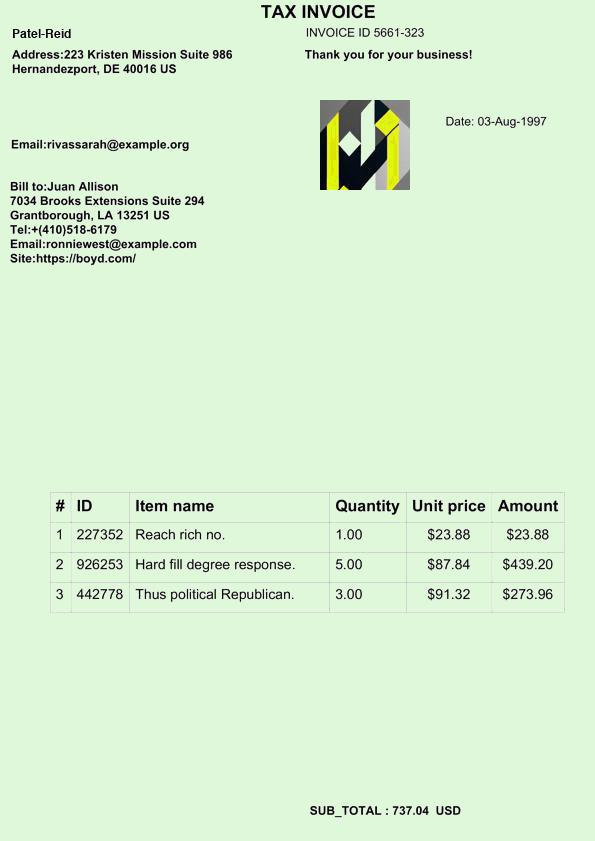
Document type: Invoice